Question: What might the diagnosis be?
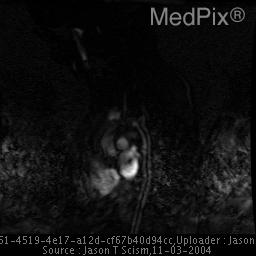
Answer: The possible diagnosis includes Recurrent coarctation / restenosis at the site of the procedure..